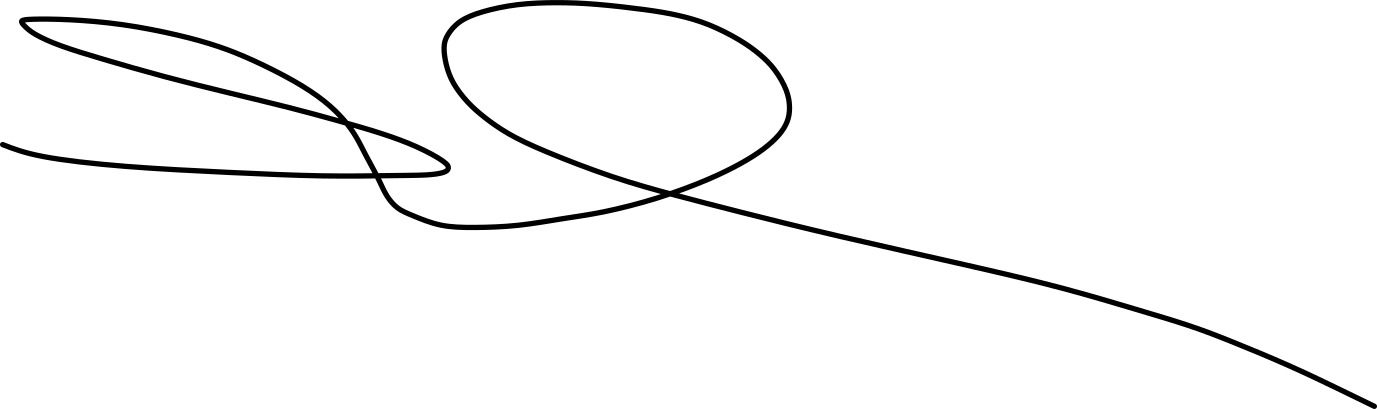
Signature of: michael a jackson